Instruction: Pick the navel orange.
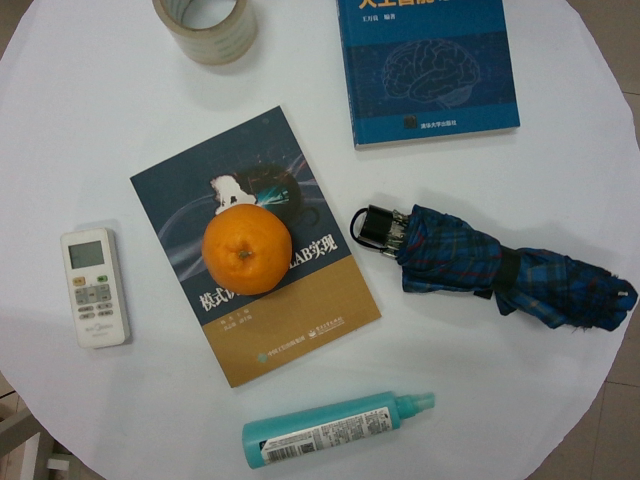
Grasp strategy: vertical